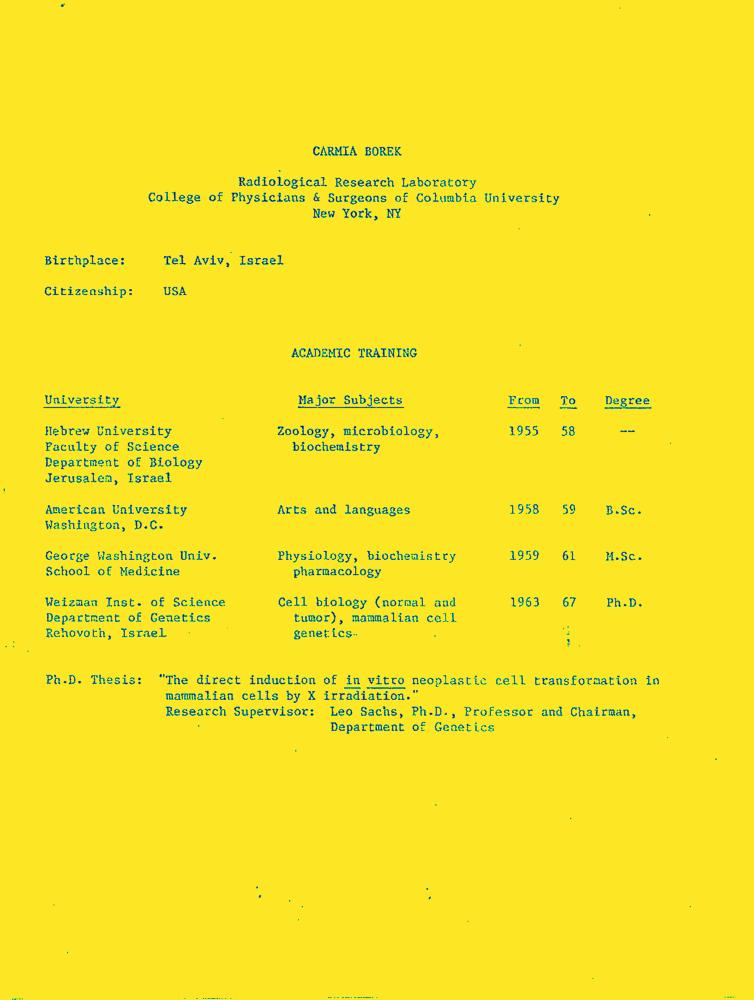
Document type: Resume-Doc